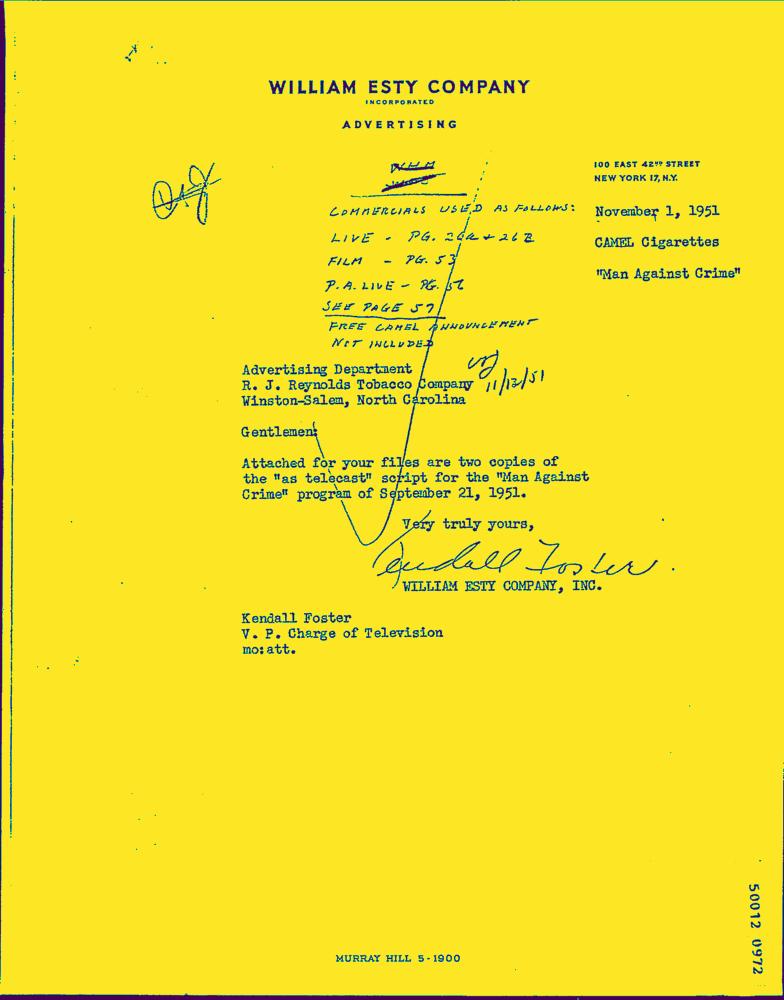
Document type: Letter-Doc